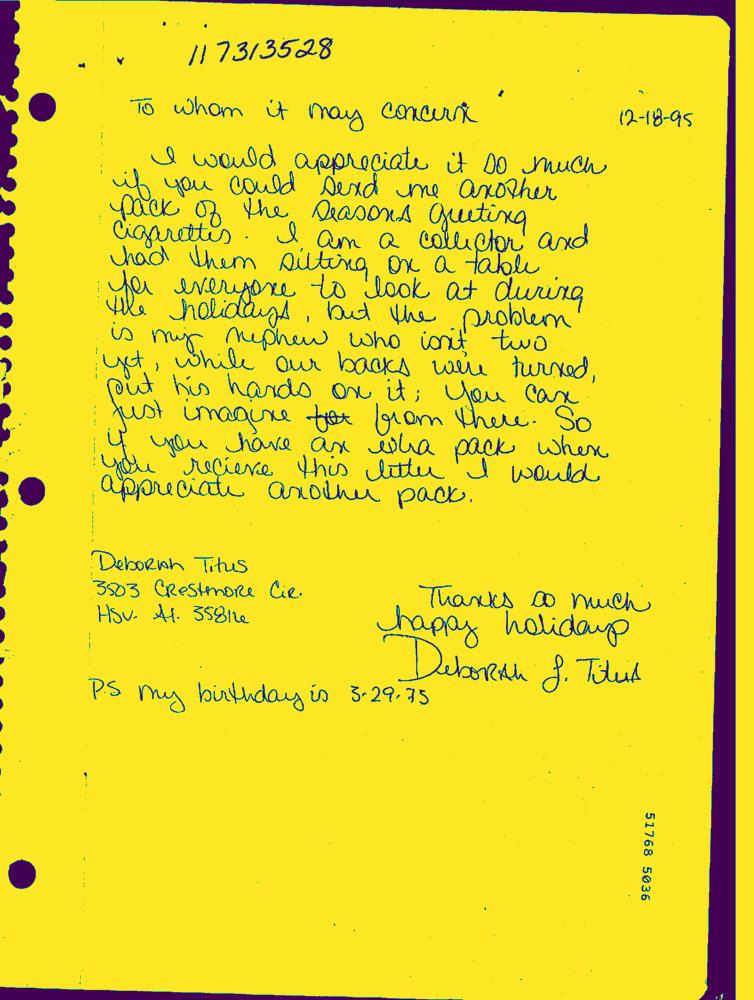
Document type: Hand-Written